Question: What type of tax is indicated in the document, personal property or real estate?
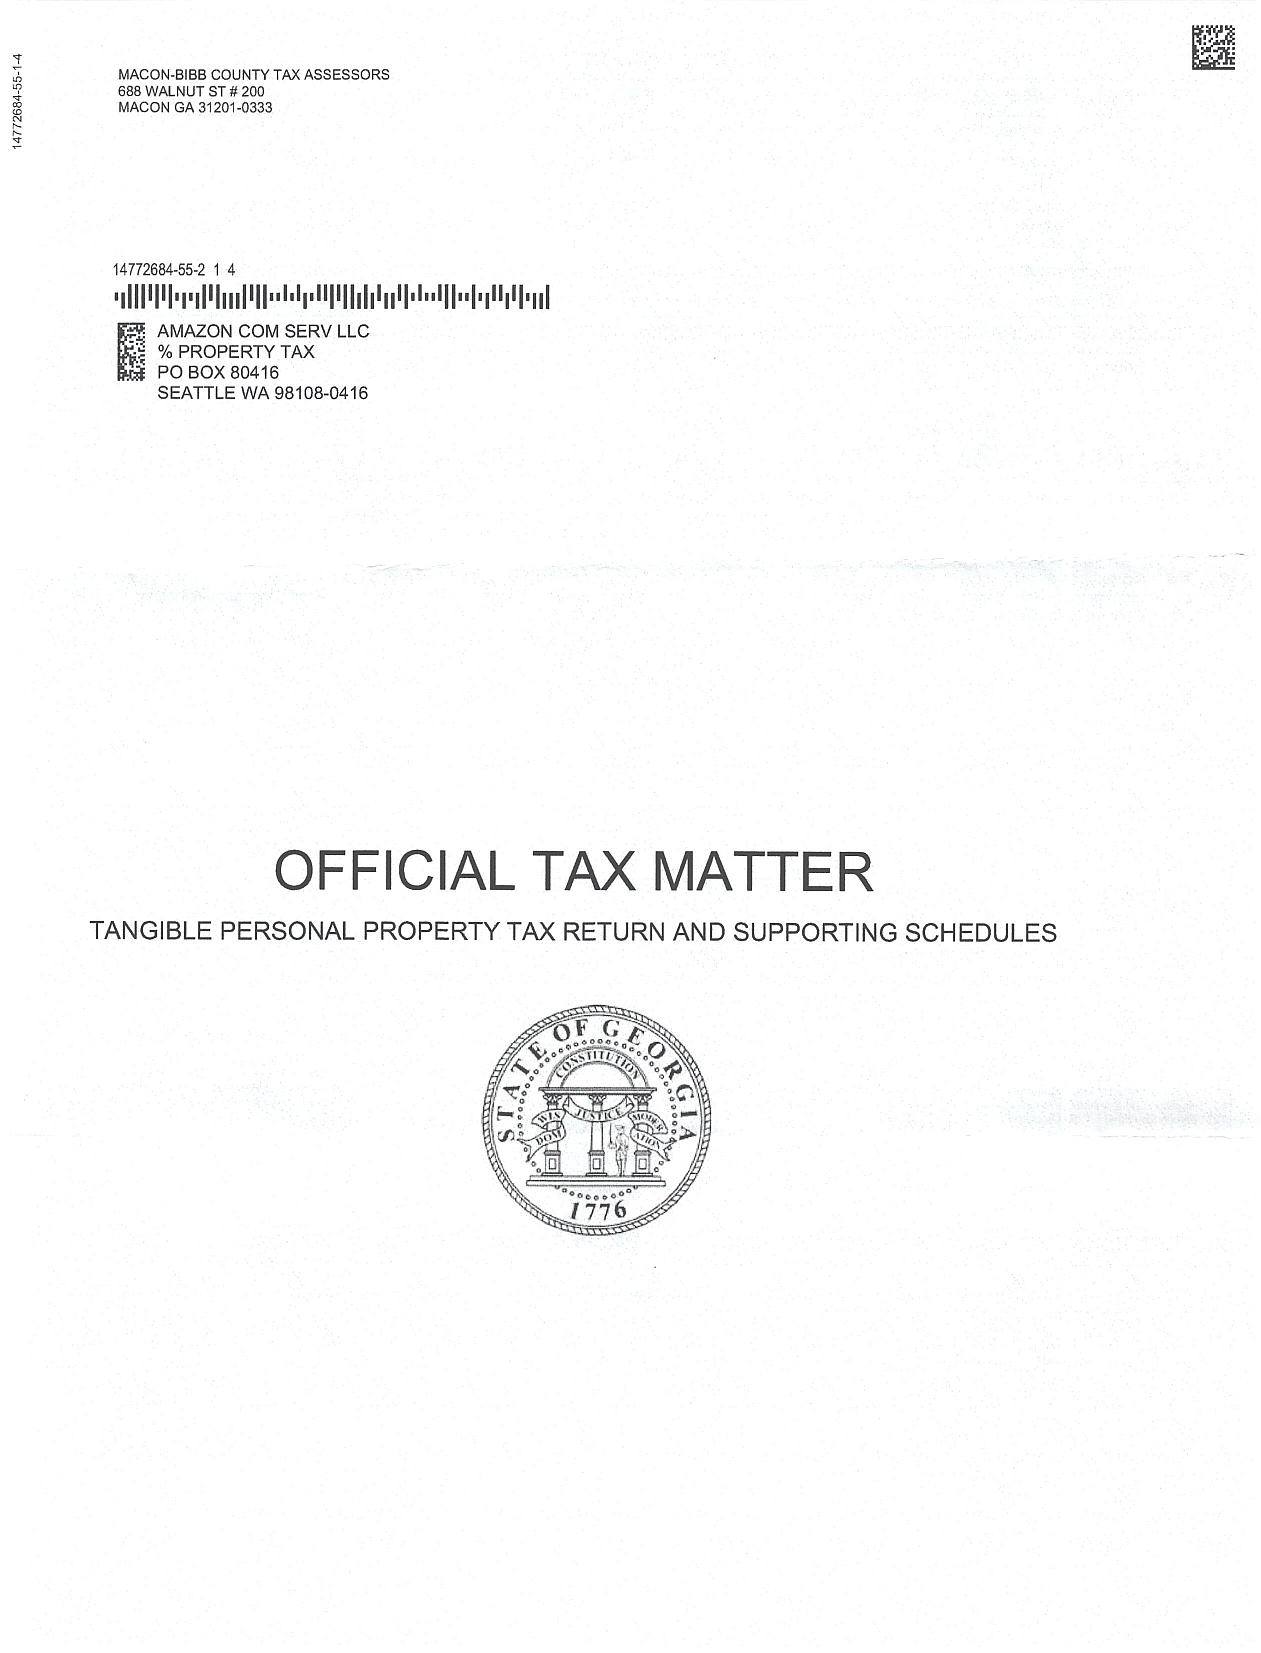
Answer: "Tangible Personal Property Tax"